Question: What type of tax is indicated in the document, personal property or real estate?
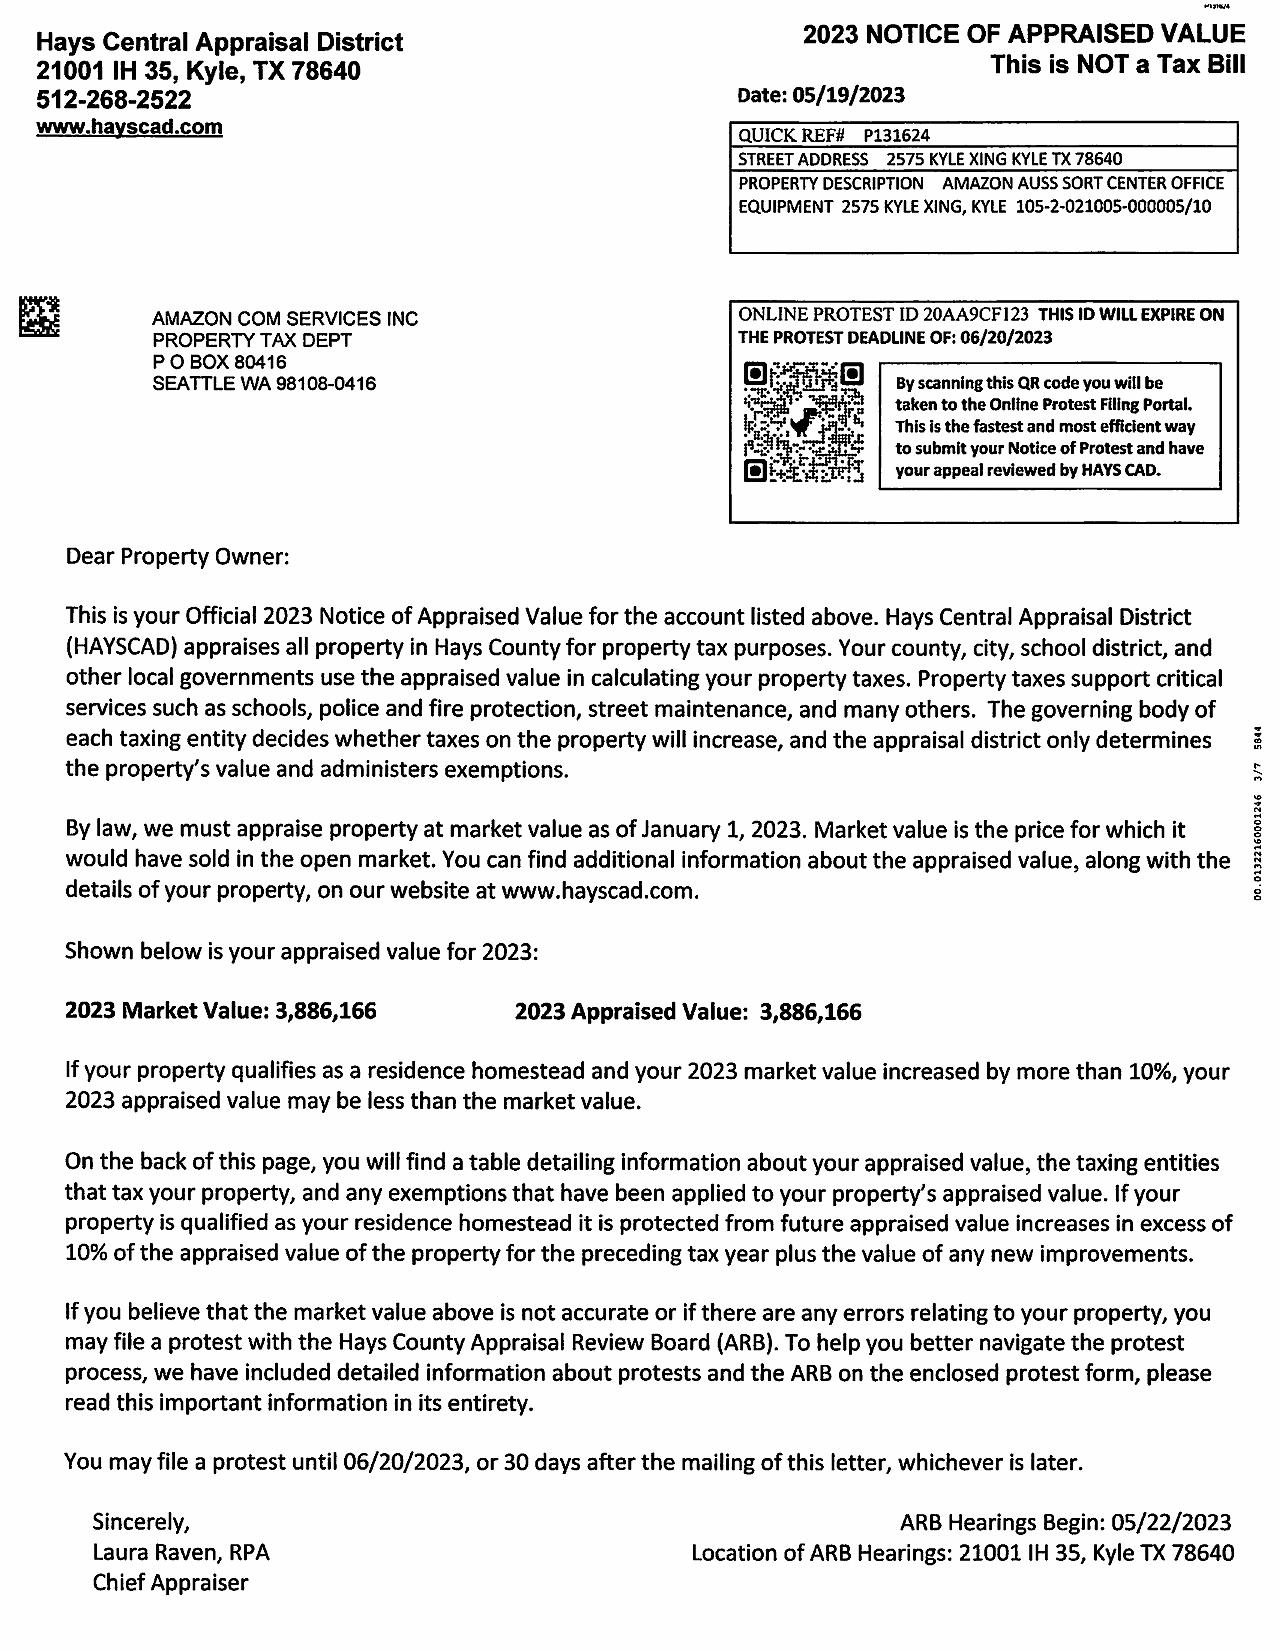
Answer: "Personal Property"